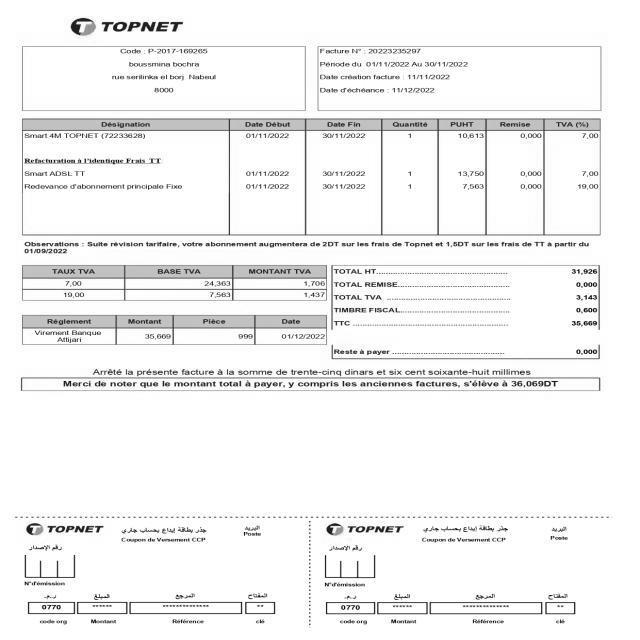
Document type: Invoice